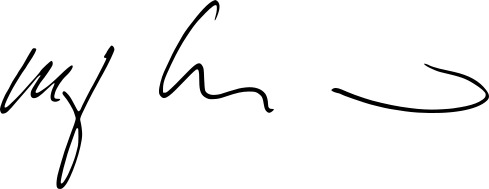
Signature of: ulf lagerkvist